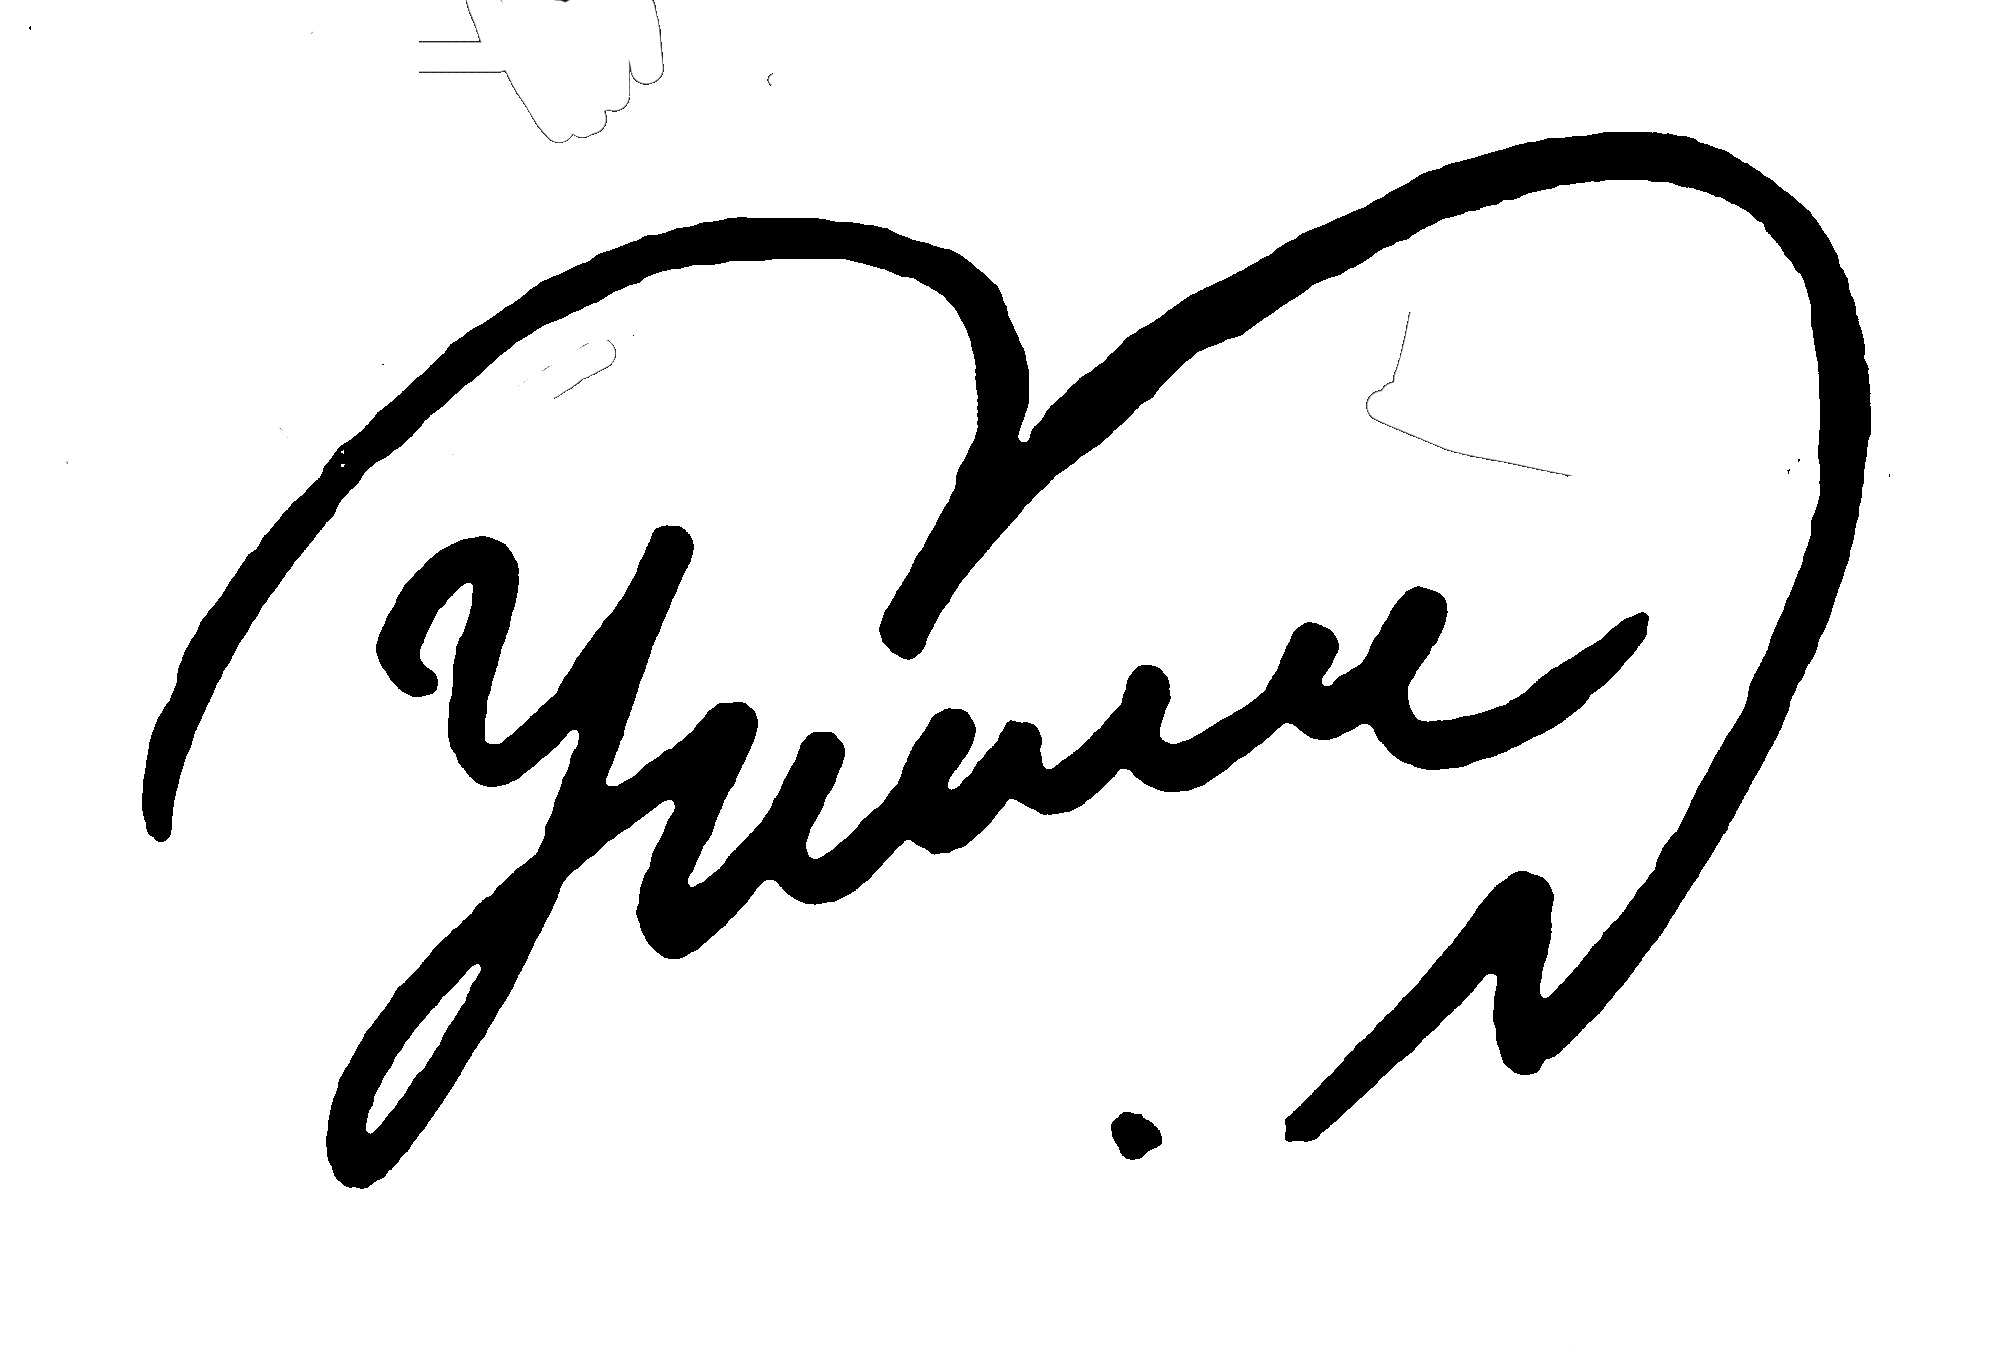
Signature of: ai hongō